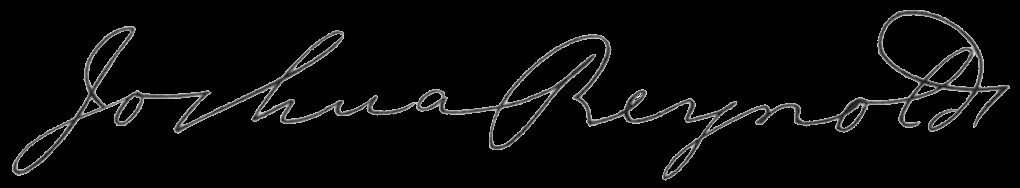
Signature of: joshua reynolds